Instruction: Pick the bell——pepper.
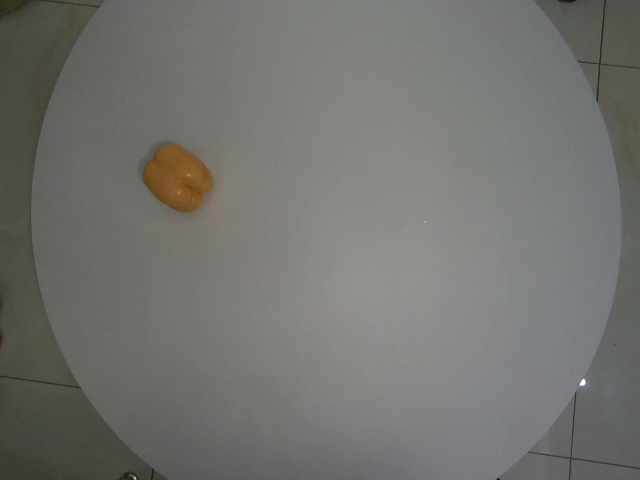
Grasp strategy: vertical